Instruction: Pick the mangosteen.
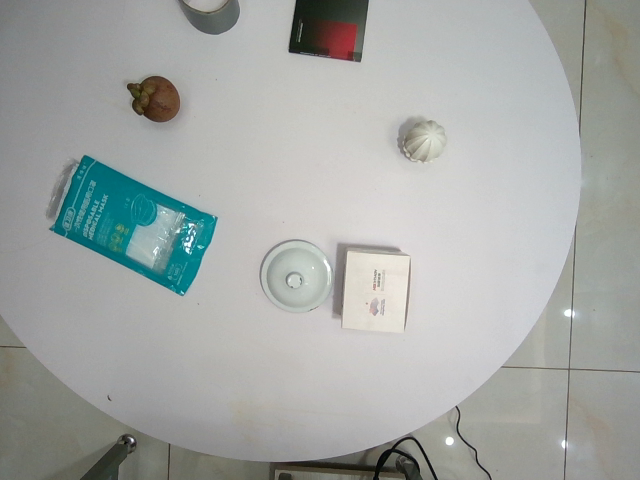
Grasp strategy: vertical